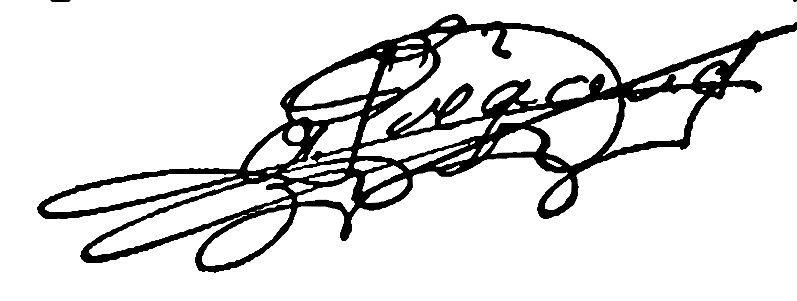
Signature of: adolphe pégoud